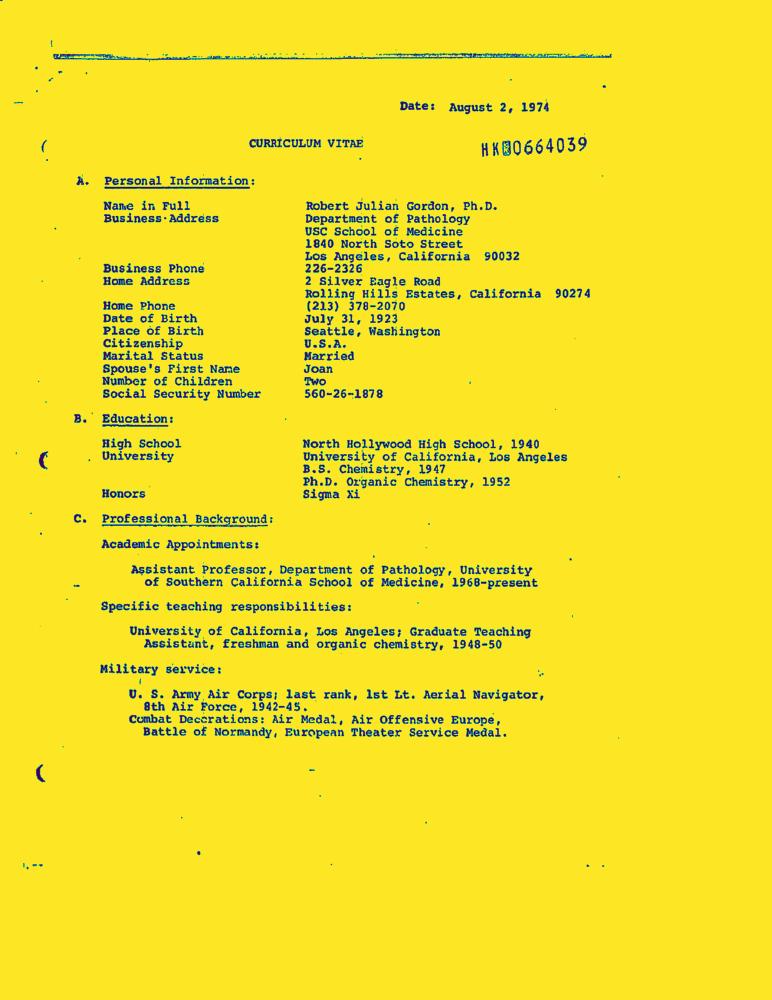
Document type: Resume-Doc